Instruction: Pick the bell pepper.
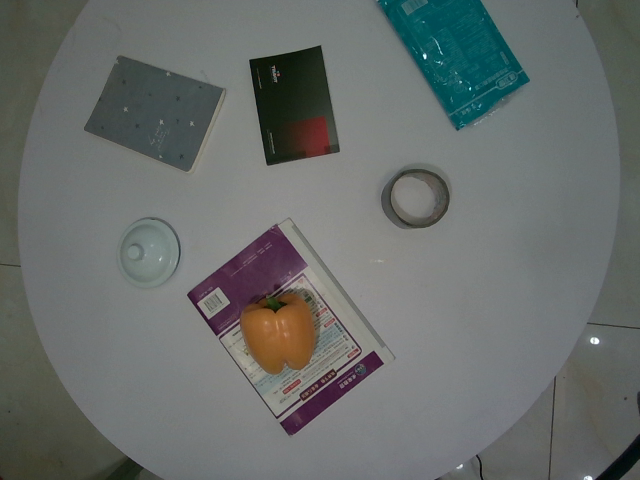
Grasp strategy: vertical